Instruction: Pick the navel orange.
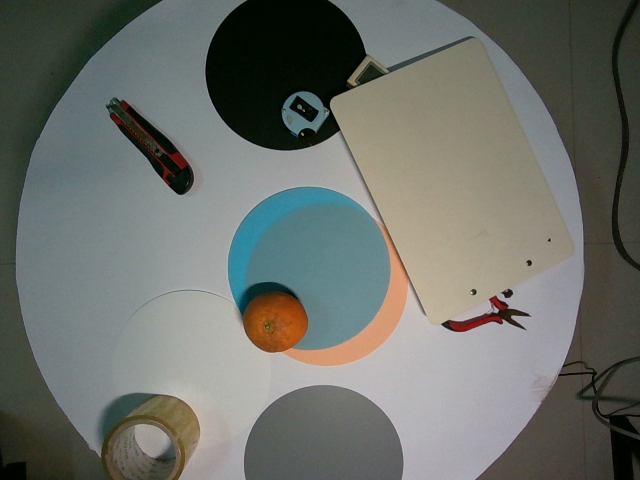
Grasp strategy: vertical